Question: How is the property described in the document?
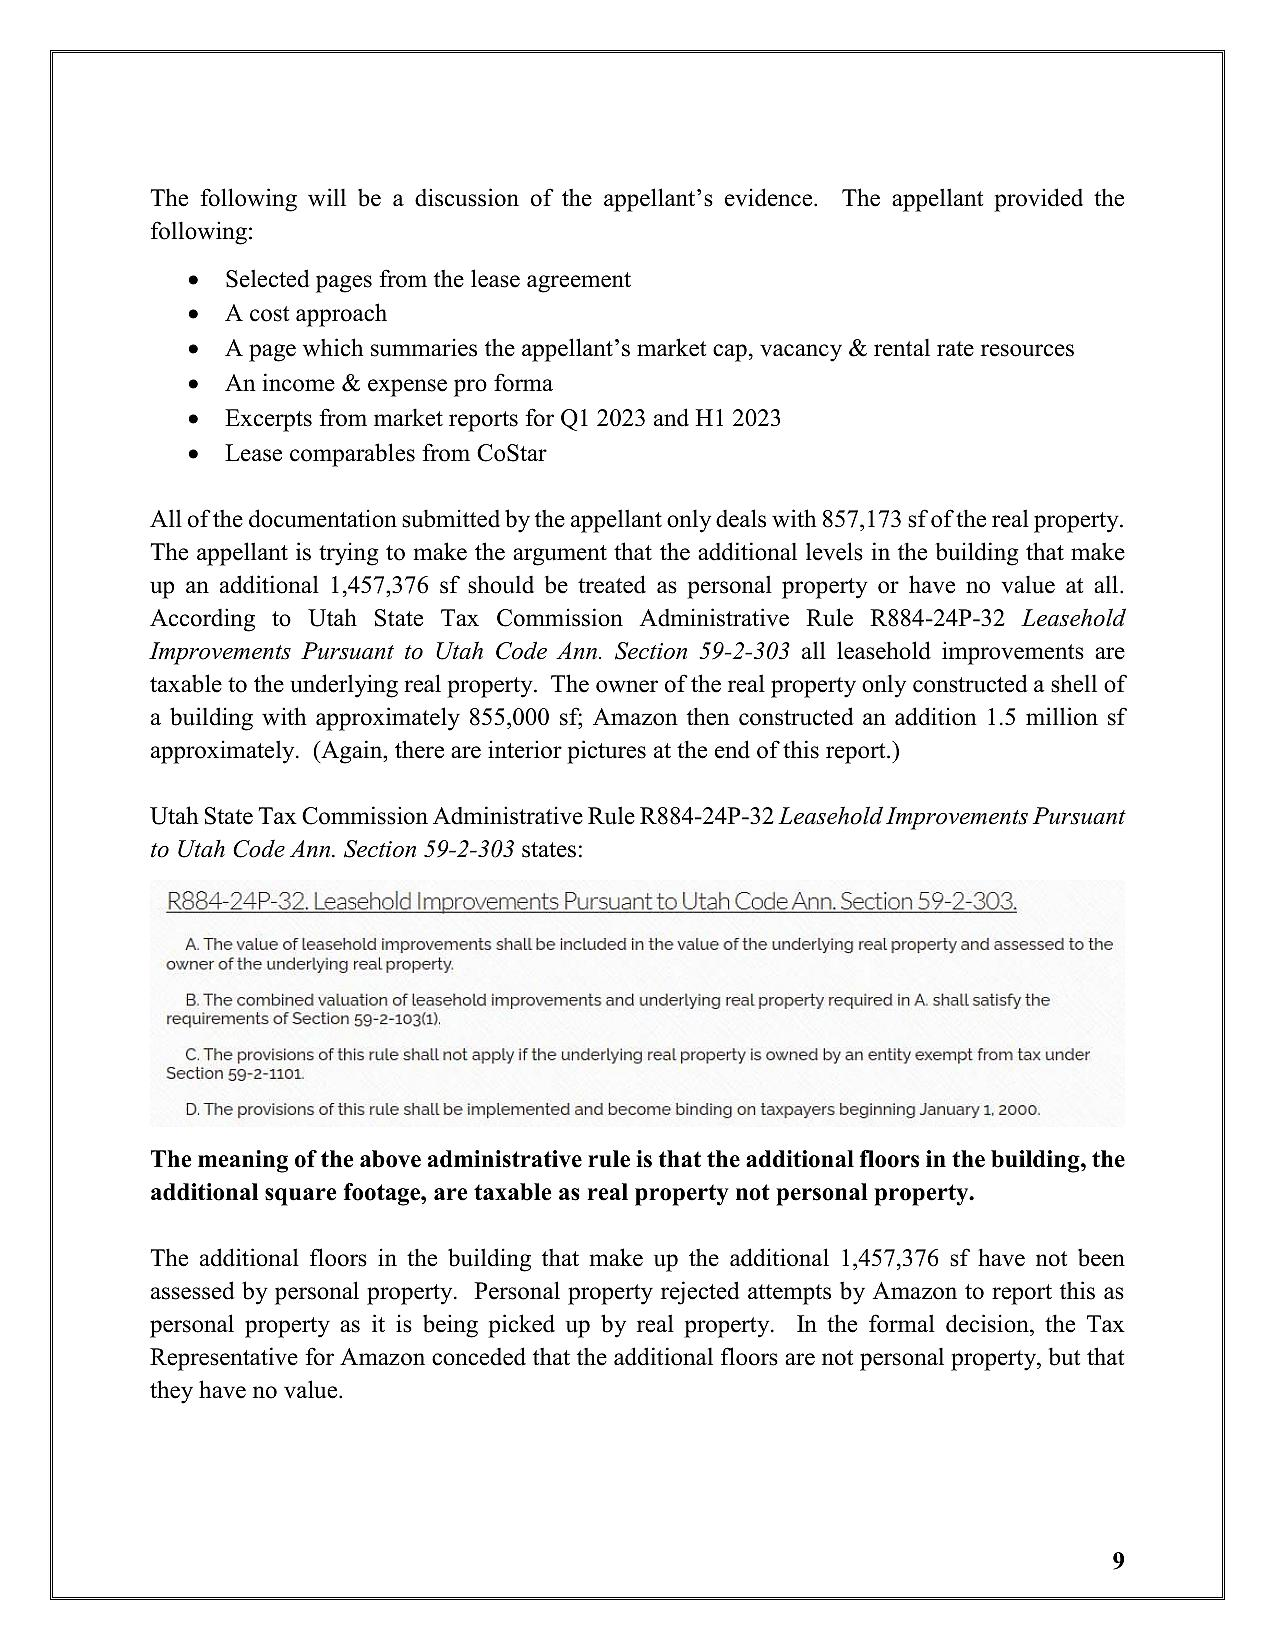
Answer: "The owner of the real property only constructed a shell of a building with approximately 855,000 sf; Amazon then constructed an addition 1.5 million sf approximately."